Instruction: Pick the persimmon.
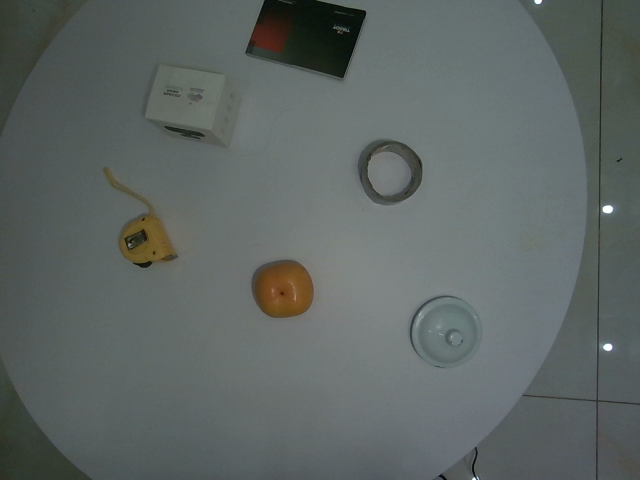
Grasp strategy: vertical